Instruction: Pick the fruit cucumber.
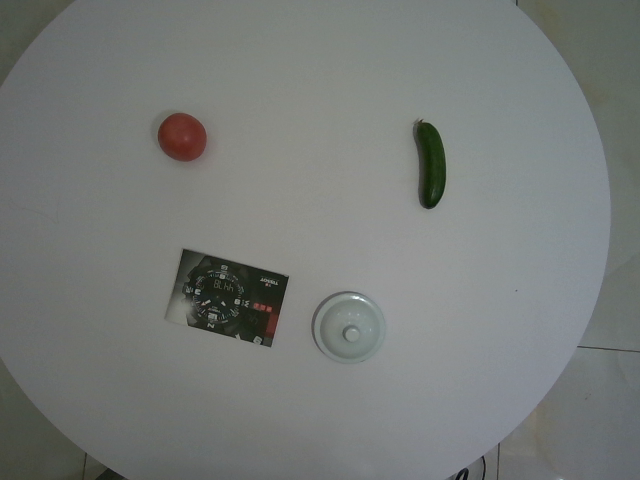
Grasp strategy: vertical